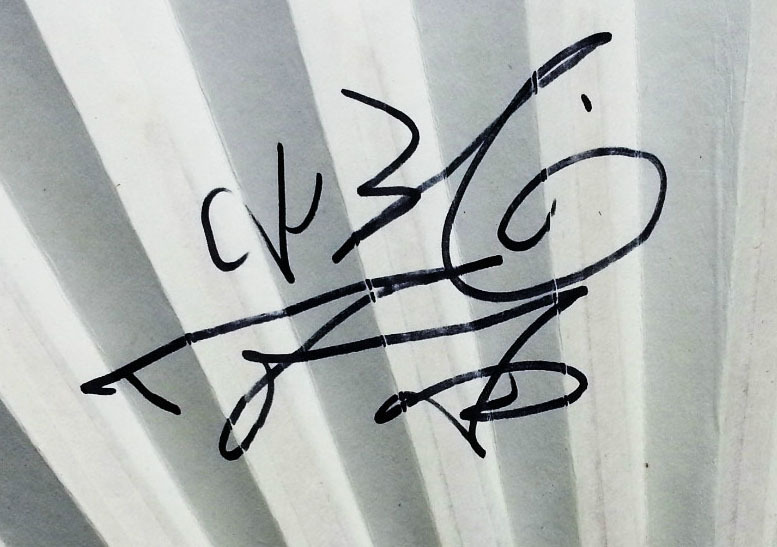
Signature of: danny chan